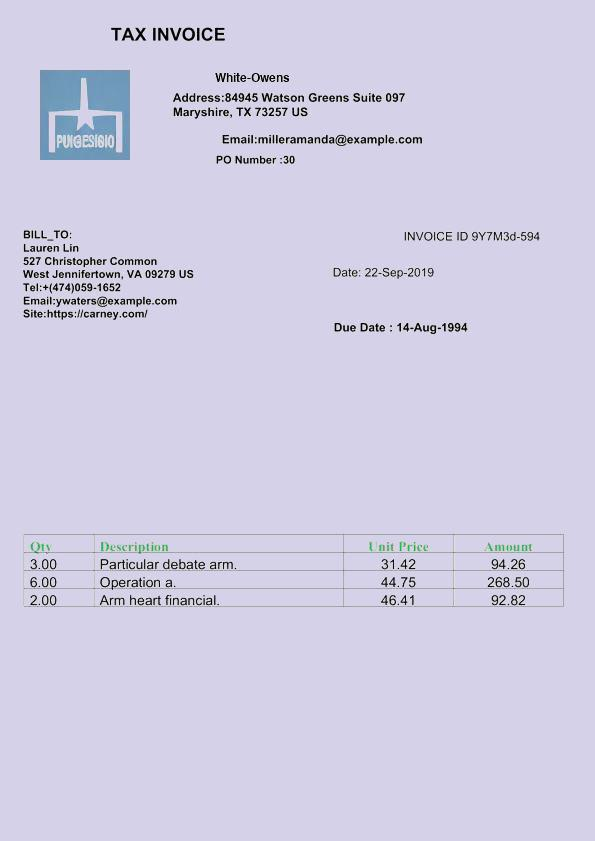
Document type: Invoice